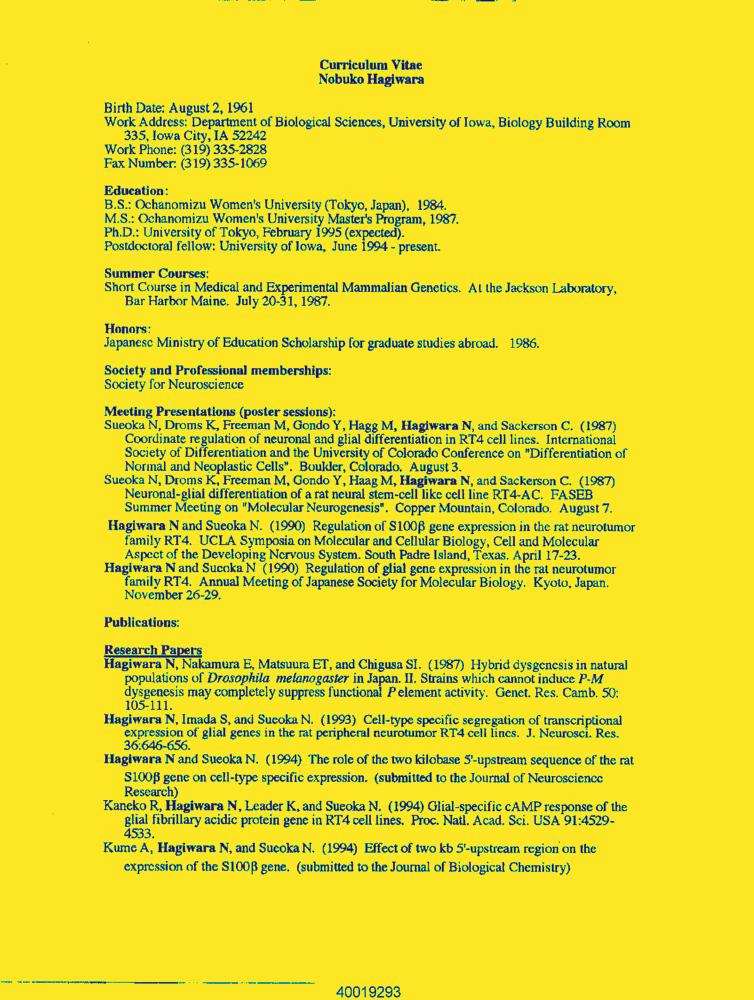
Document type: Resume-Doc